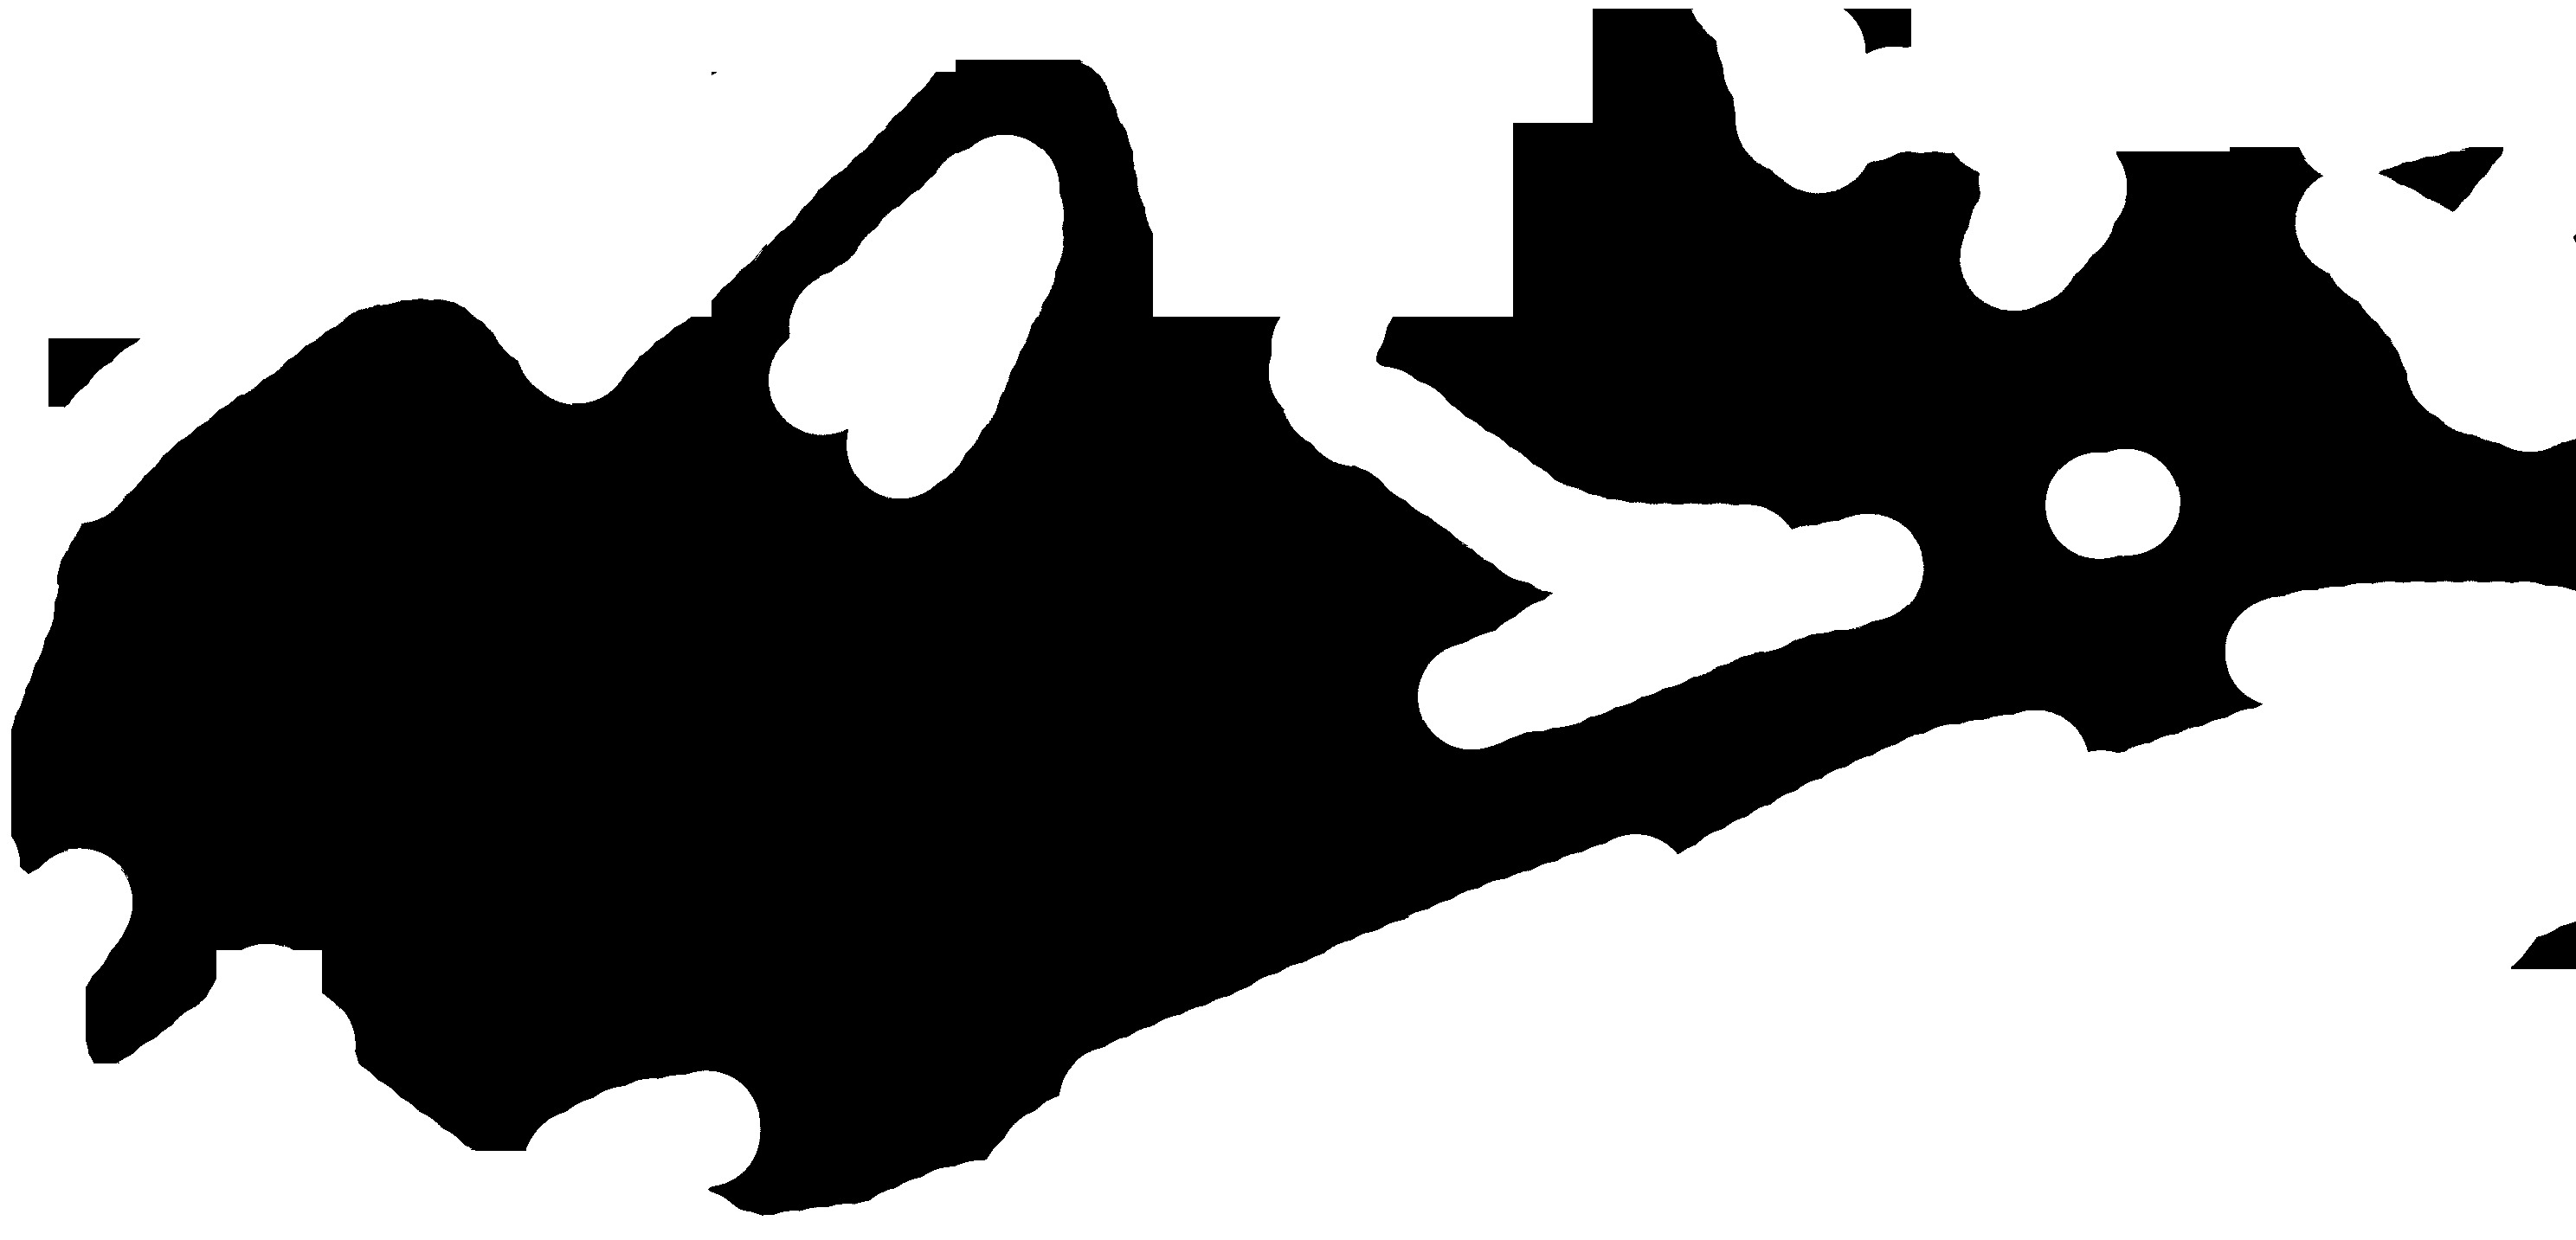
Signature of: mihir das